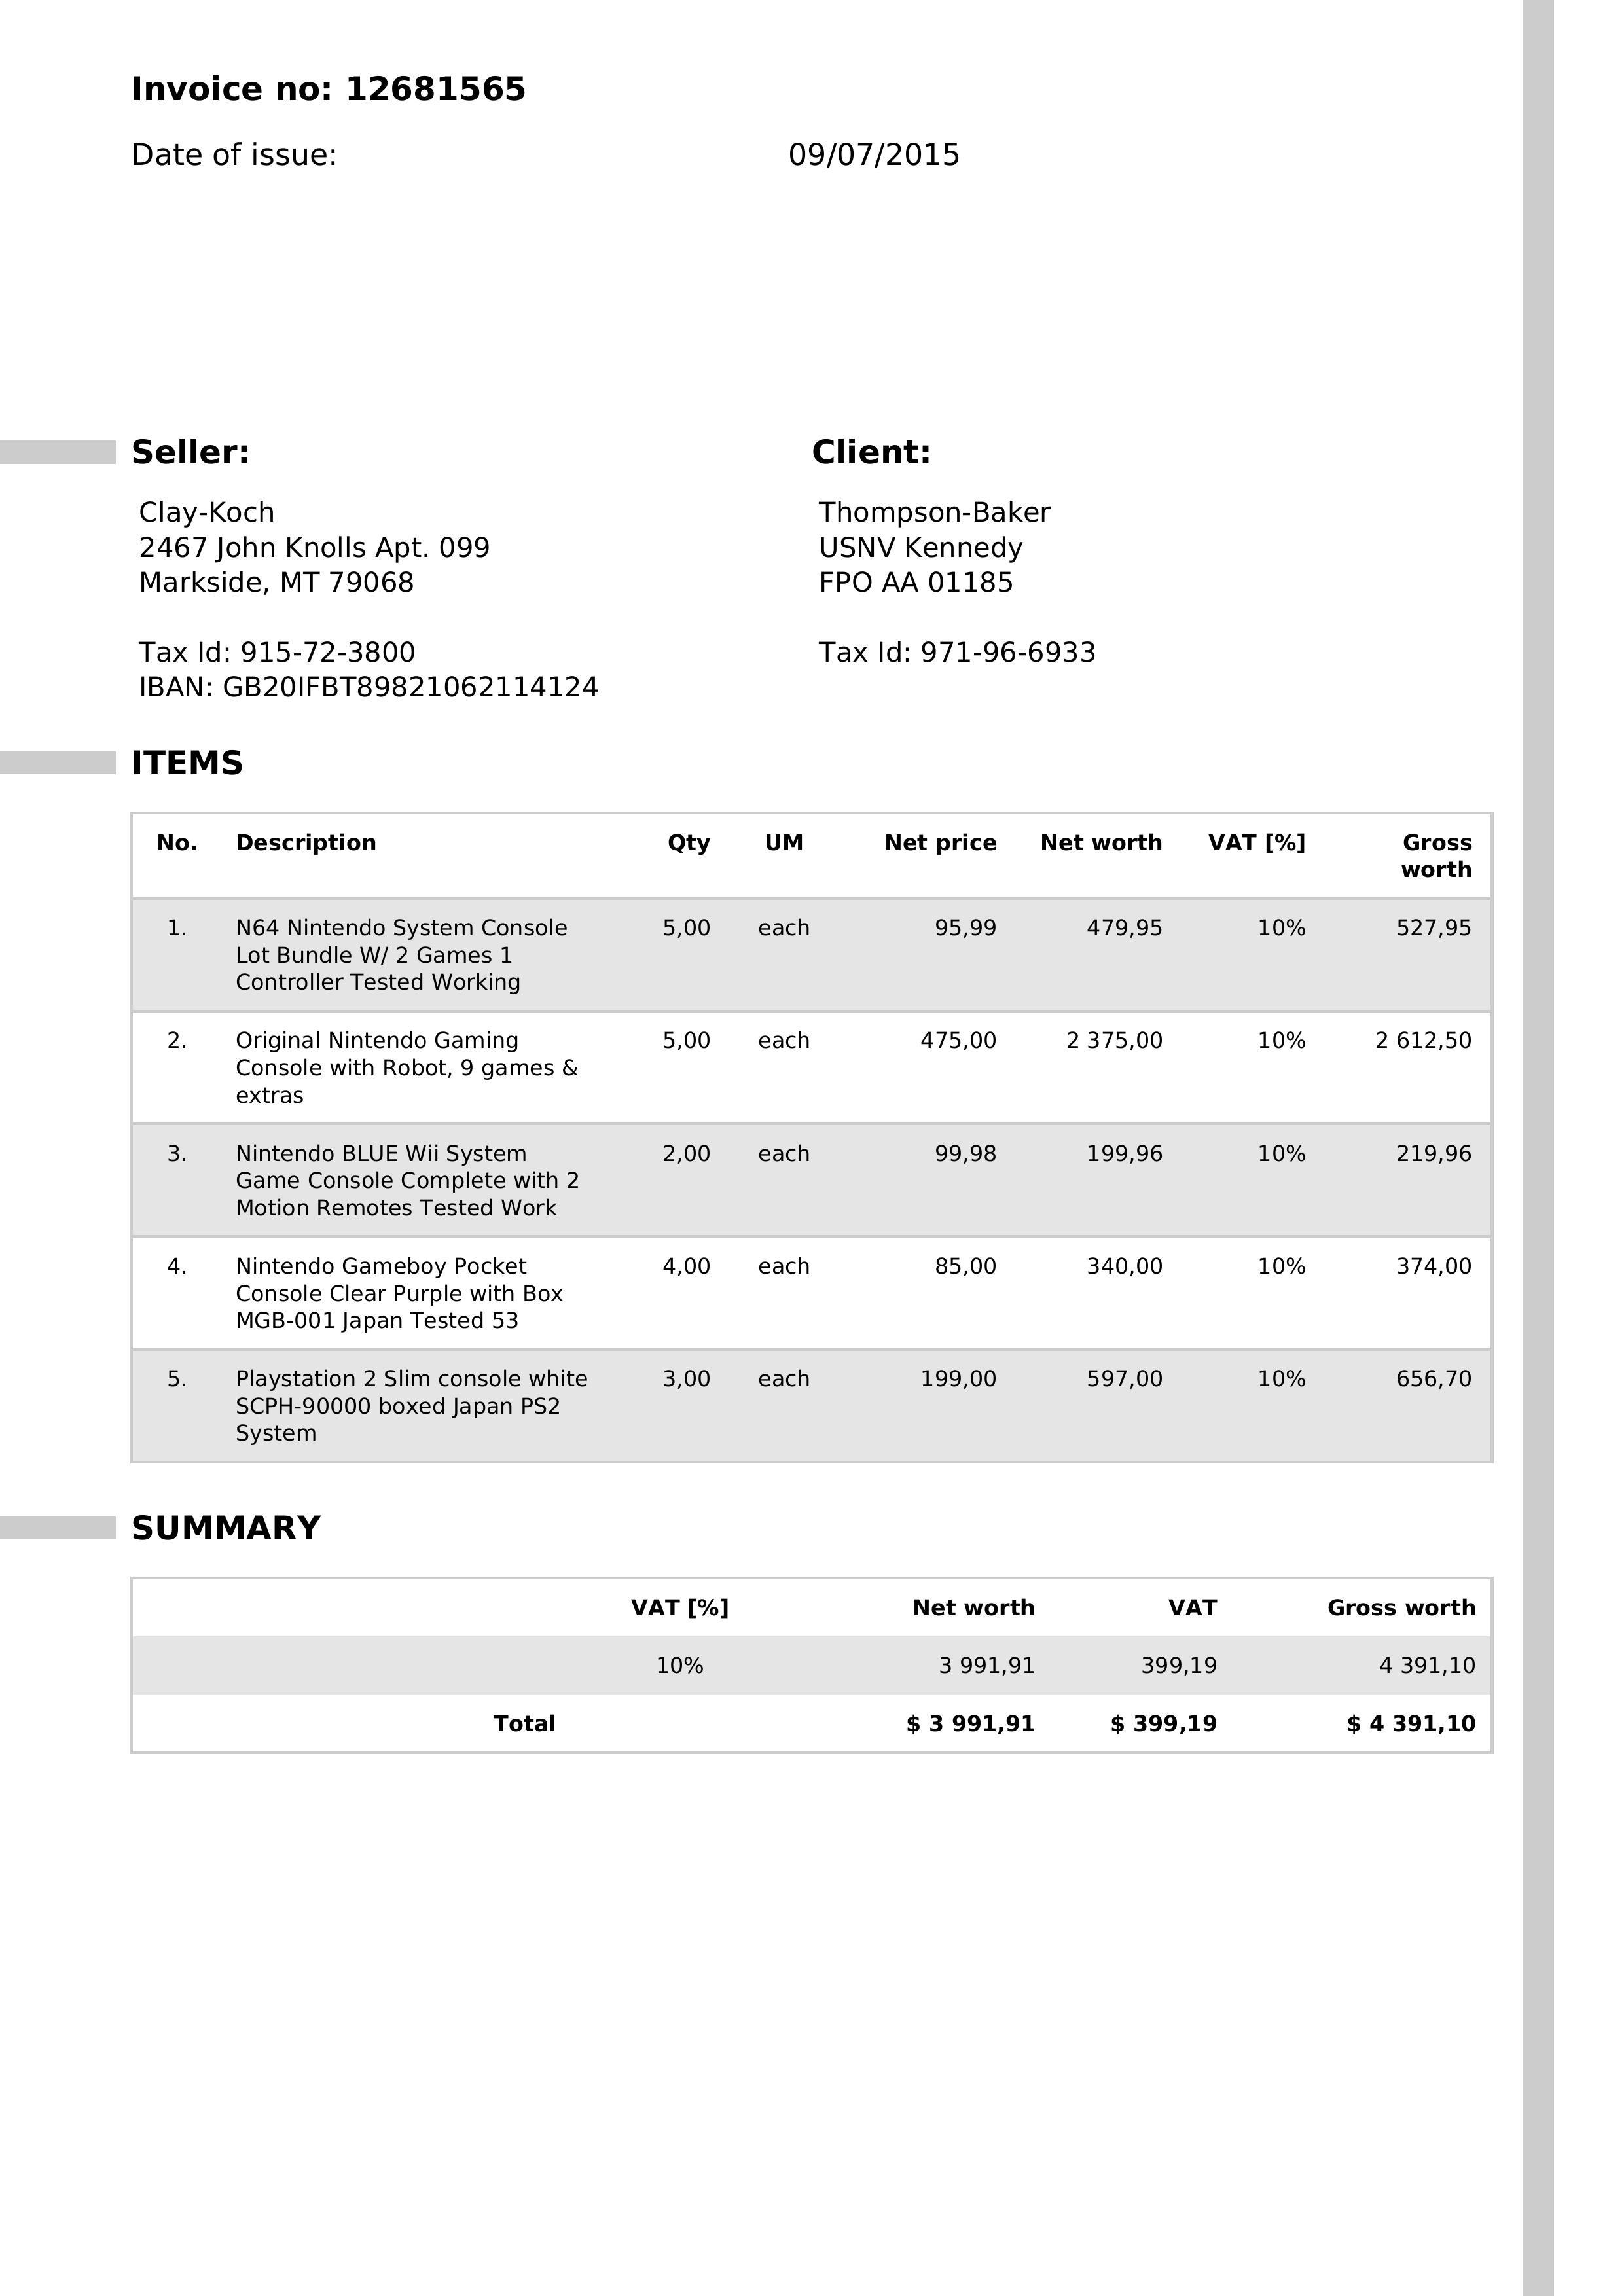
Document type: Invoice